Patient: Male, age 57
A 57-year-old man presented with a history of shortness of breath and dry cough for 2 weeks in duration. His respiratory symptoms were of sudden onset, gradually progressive, and not associated with chest pain or palpitations. In addition, his shortness of breath was not associated with any diurnal variation. There was no history of hemoptysis, pyrexia, or weight changes. There was no history of contact with the COVID-19-positive case or tuberculosis patient. The patient took the first dose of the AstraZeneca/Covishield vaccine in February 2021; 2 weeks prior to the onset of his symptoms.
He is known to have hypertension, hyperlipidemia, diabetes mellitus type 2, and hidradenitis suppurativa diagnosed in 2006 on biological therapy for 1 year in duration.
There was no history of recent travel or exposure to industrial chemicals or gases.
There is no history of similar symptoms among family members.
On admission, the patient was normotensive with a blood pressure of 136/80 mmHg and mildly tachypneic with a respiratory rate of 20 breaths per minute and oxygen saturation of 98% on room air. Upon auscultation of his chest reduced air entry bilaterally with bibasal crepitations. The patient was not pale nor cyanosed with no signs of icterus or clubbing. All other systemic examinations were unremarkable.
On admission, routine investigations revealed a hemoglobin of 12.3 g/dL, a total count of 5440 with 59.7% neutrophils, 19.1% lymphocytes, 5.0% eosinophils, 13.8% monocytes, and a platelet count of 225,000. His erythrocyte sedimentation rate was 68 mm/h. He has normal urea and creatinine. The liver function test revealed total bilirubin of 5.5 mumol/L, alanine transaminase 18.3 IU/L, aspartate aminotransferase 16 IU/L, alkaline phosphatase 80 IU/L, total protein 72.9 g/L, albumin 37.2 g/L, and globulin 35.7 g/L (Table 1).
Chest X-ray (Fig. 1) revealed patchy bilateral infiltration. A CT pulmonary angiography (Fig. 2) revealed bilateral diffuse patchy consolidation with no pulmonary embolus and few mediastinal reactive lymph nodes. Bronchoscopy was done, which revealed mild bilateral inflammation mainly in the right upper lobe lingula and the right middle lobe with no endobronchial lesion or mucous secretion. TB PCR Gene Expert of bronchial washing came positive for mycobacterium tuberculosis. Hence, the patient was started on Ethambutol 1200 mg OD PO, Isoniazid 300 mg OD PO, Pyrazinamide 1500 mg OD PO and Rifampicin 600 mg OD PO.
A month later, the patient presented with similar symptoms as the previous admission with non-specific chest pain that is poorly localized and non-radiating in nature. A repeated chest X-ray (Fig. 3) was performed, which showed worsening of the patchy infiltration bilaterally. Hence, a high-resolution computed tomography of the chest (HRCT) (Fig. 4) was carried out, which revealed patchy bilateral areas of consolidation and ground-glass opacities with early changes of fibrosis and enlarged mediastinal and hilar lymph nodes. A repeated bronchoscopy was done secondary to non-resolving findings in computed tomography of the chest with a primary impression of sarcoidosis. A bronchial biopsy (Fig. 5) was done which showed a non-caseating granuloma with minimal inflammatory cell infiltrate compatible with sarcoidosis (H&E stain).
We noticed the appearance of a chronic skin lesion during the patient's second admission after the chest symptoms. The patient was referred to dermatology for biopsied chronic skin lesions and the pathology report showed granulomatous dermatitis in keeping with sarcoidosis. Microscopic examination of the skin biopsy showed multiple granulomas in the upper dermis composed of epithelioid cells with few lymphocytes and occasional giant cells. The stain for acid-fast bacilli is negative.
After confirmation of sarcoidosis, prednisolone treatment started (30 mg OD PO) and it was tapered gradually with every subsequent monthly follow-up visit to the clinic. Treatment was given for a total of 6 months from the onset of detection of sarcoidosis.
The patient was later discharged on antimycobacterial therapy alongside corticosteroid treatment on prednisolone 30 mg OD PO. The patient was advised for repeated HRCT of the chest after two months. An extended duration of antimycobacterial treatment was recommended for a total of 9 months from initiation and tapering down the dose of prednisolone.
A pulmonary function test was carried out as an out-patient prior to the commencement of steroid therapy once the diagnosis of sarcoidosis has been established which showed an FVC of 3.36 (74% predicted), an FEV1 of 2.81 (78% predicted) and a TLC of 4.12 (57% predicted). Three months later, a repeated pulmonary function test was carried out which showed an FVC of 3.68 (81% predicted), an FEV1 of 2.92 (82% predicted), and a TLC of 3.68 (81% predicted) (Table 2).
Repeated HRCT of the chest (Fig. 6), revealed the total subside of the previously noted diffuse pulmonary ground-glass opacities with patchy para-hilar consolidations. Currently, only residual fibrotic changes are pointed out at the interstitial level surrounding the para-hilar segmental and sub-segmental bronchi on both sides with associated traction bronchiectasis. Relative left-side pulmonary volume loss is noted due to the underlying fibrosis with obvious upward traction of the left upper bronchus and mid-portion downward kink of the left oblique fissure due to the underlying fibrotic changes.
Upon subsequent follow-ups in the clinic, the patient symptomatically improved.
Keywords: antimycobacterial treatment, corticosteroid therapy, sarcoidosis, tuberculosis
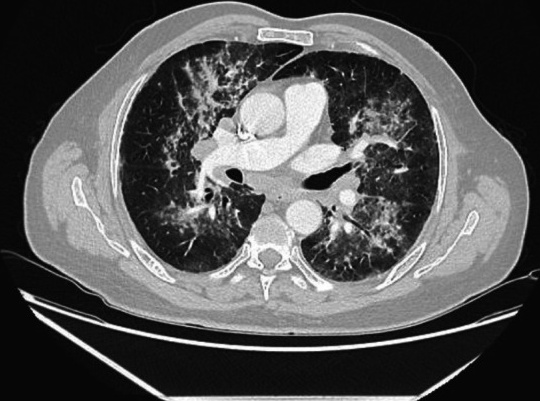
Image caption: CT pulmonary angiography at presentation showing diffuse patchy consolidation with few reactive lymph nodes.